Patient: Male, age 53
A 53-year-old male with a history of alcohol abuse, anxiety and insomnia presented to an outpatient clinic for his annual physical examination. He smoked half a pack of cigarettes a day for 25 years. Currently he drinks beer 2-3 times per week, but heavy liquor more frequently in the past. He denied illicit drug use and high-risk sexual activities. He was active and independent with activities of daily living. During the visit, the patient was complaining of coughing in the morning, bringing up small amounts of sputum, and of dyspnea upon exertion for some time. The patient was afebrile, and had blood pressure of 125/80 mmHg, heart rate 60 bpm. Physical exam did not have any rhonchi or wheezes. All other systems were negative. His white blood cell count was 6700/muL with 52% neutrophils, 33% lymphocytes. A chest x-ray was ordered and revealed a questionable ill-defined medial right upper lobe infiltrate, which could be related to pneumonia. However, no sputum was collected for further evaluation. There were no pleural effusions or pneumothorax. Subsequently, a computed tomography (CT) scan without contrast of the chest showed right upper and lower lobe tree-in-bud micro-nodularity in a peri-bronchovascular distribution. There were associated larger nodular opacities in the right upper lobe measuring up to 2.0 x 1.2 cm at the right apex. The patient was prescribed Levaquin for seven days, and the QuantiFERON-TB Gold test was ordered. The patient was advised to have a follow-up visit after one month. At that time, the patient felt much better and had minimal cough. However, his pulmonary function showed mild chronic obstructive defect without significant bronchodilator reversibility. The repeat CT scan of the chest showed multiple nodules in the right upper and lower lobes, especially in the azygos lobe. All these nodules were associated with a branching micronodular pattern (Fig. 1). In addition, the patient's QuantiFERON-TB Gold test was positive. The bronchoscopy was performed and showed a normal appearing endobronchial anatomy. The right lower lobe had normal findings. Attention of the scope was focused to the apex of the right lung. Multiple transbronchial lung biopsies were taken from the azygos lobe as well as the atypical subsegment of the right upper lobe. Microbiological studies revealed Mycobacterium tuberculosis in both the bronchoalveolar lavage and lung biopsy specimens. Tissue specimens were also sent for histopathology showing necrotizing granulomatous inflammation. The patient started on ethambutol, rifampin, pyrazinamide and isoniazid with vitamin B6 supplementation for two months, followed by rifampin and isoniazid with vitamin B6 for six months. Patient had been asymptomatic and no side effects so far at a follow-up visit a couple of months later.
Keywords: azygos lobe, biopsy, mycobacterium, right lung, tuberculosis
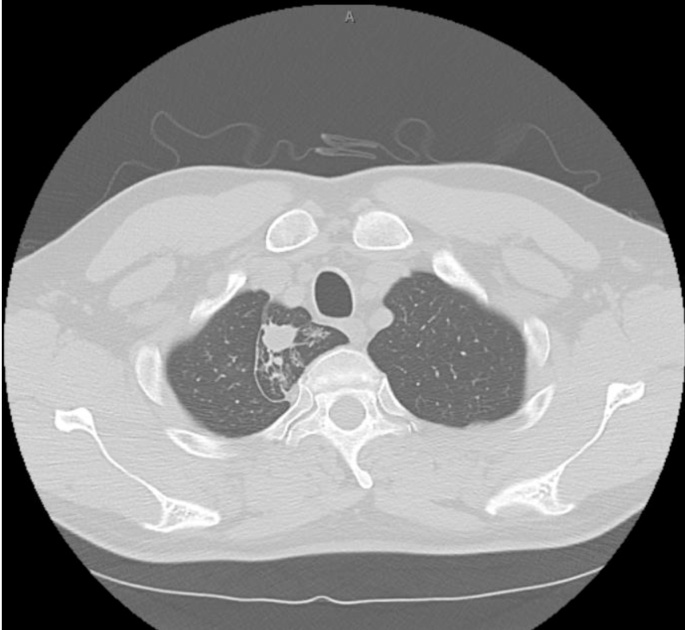
Image caption: A computed tomography (CT) scan of the chest showing multiple nodules, including in the azygous lobe, right upper lobe, and right lower lobe, with associated micronodular patterns.